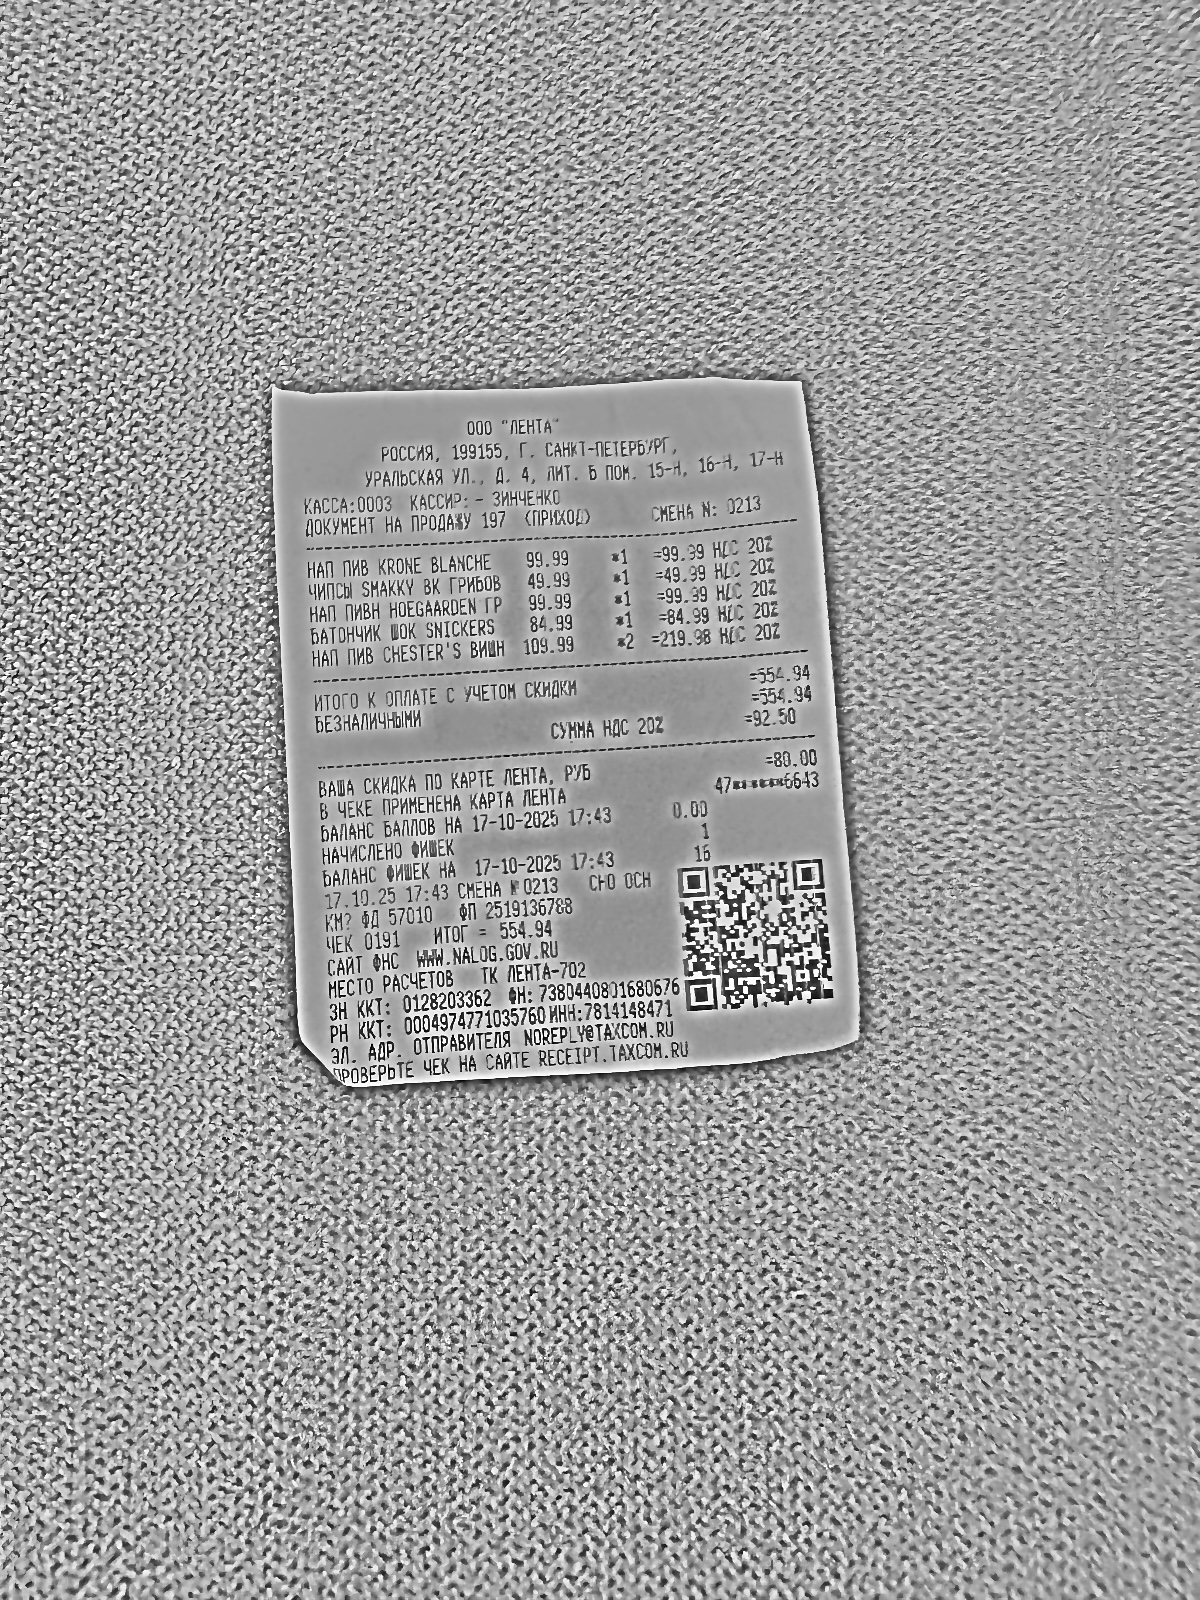
Продавец: ООО "ЛЕНТА"
ИНН: 7814148471
Дата: 17.10.25
Товары: НАП ПИВ KRONE BLANCHE; ЧИПСЫ SMAKKY BK ГРИБОВ; НАП ПИВН HOEGAARDEN ГР; БАТОНЧИК ШОК SNICKERS; НАП ПИВ CHESTER'S ВИШН
Количество: 1; 1; 1; 1; 2
Цена: 99.99; 49.99; 99.99; 84.99; 109.99
Сумма: 99.99; 49.99; 99.99; 84.99; 219.98
Итого: 554.94